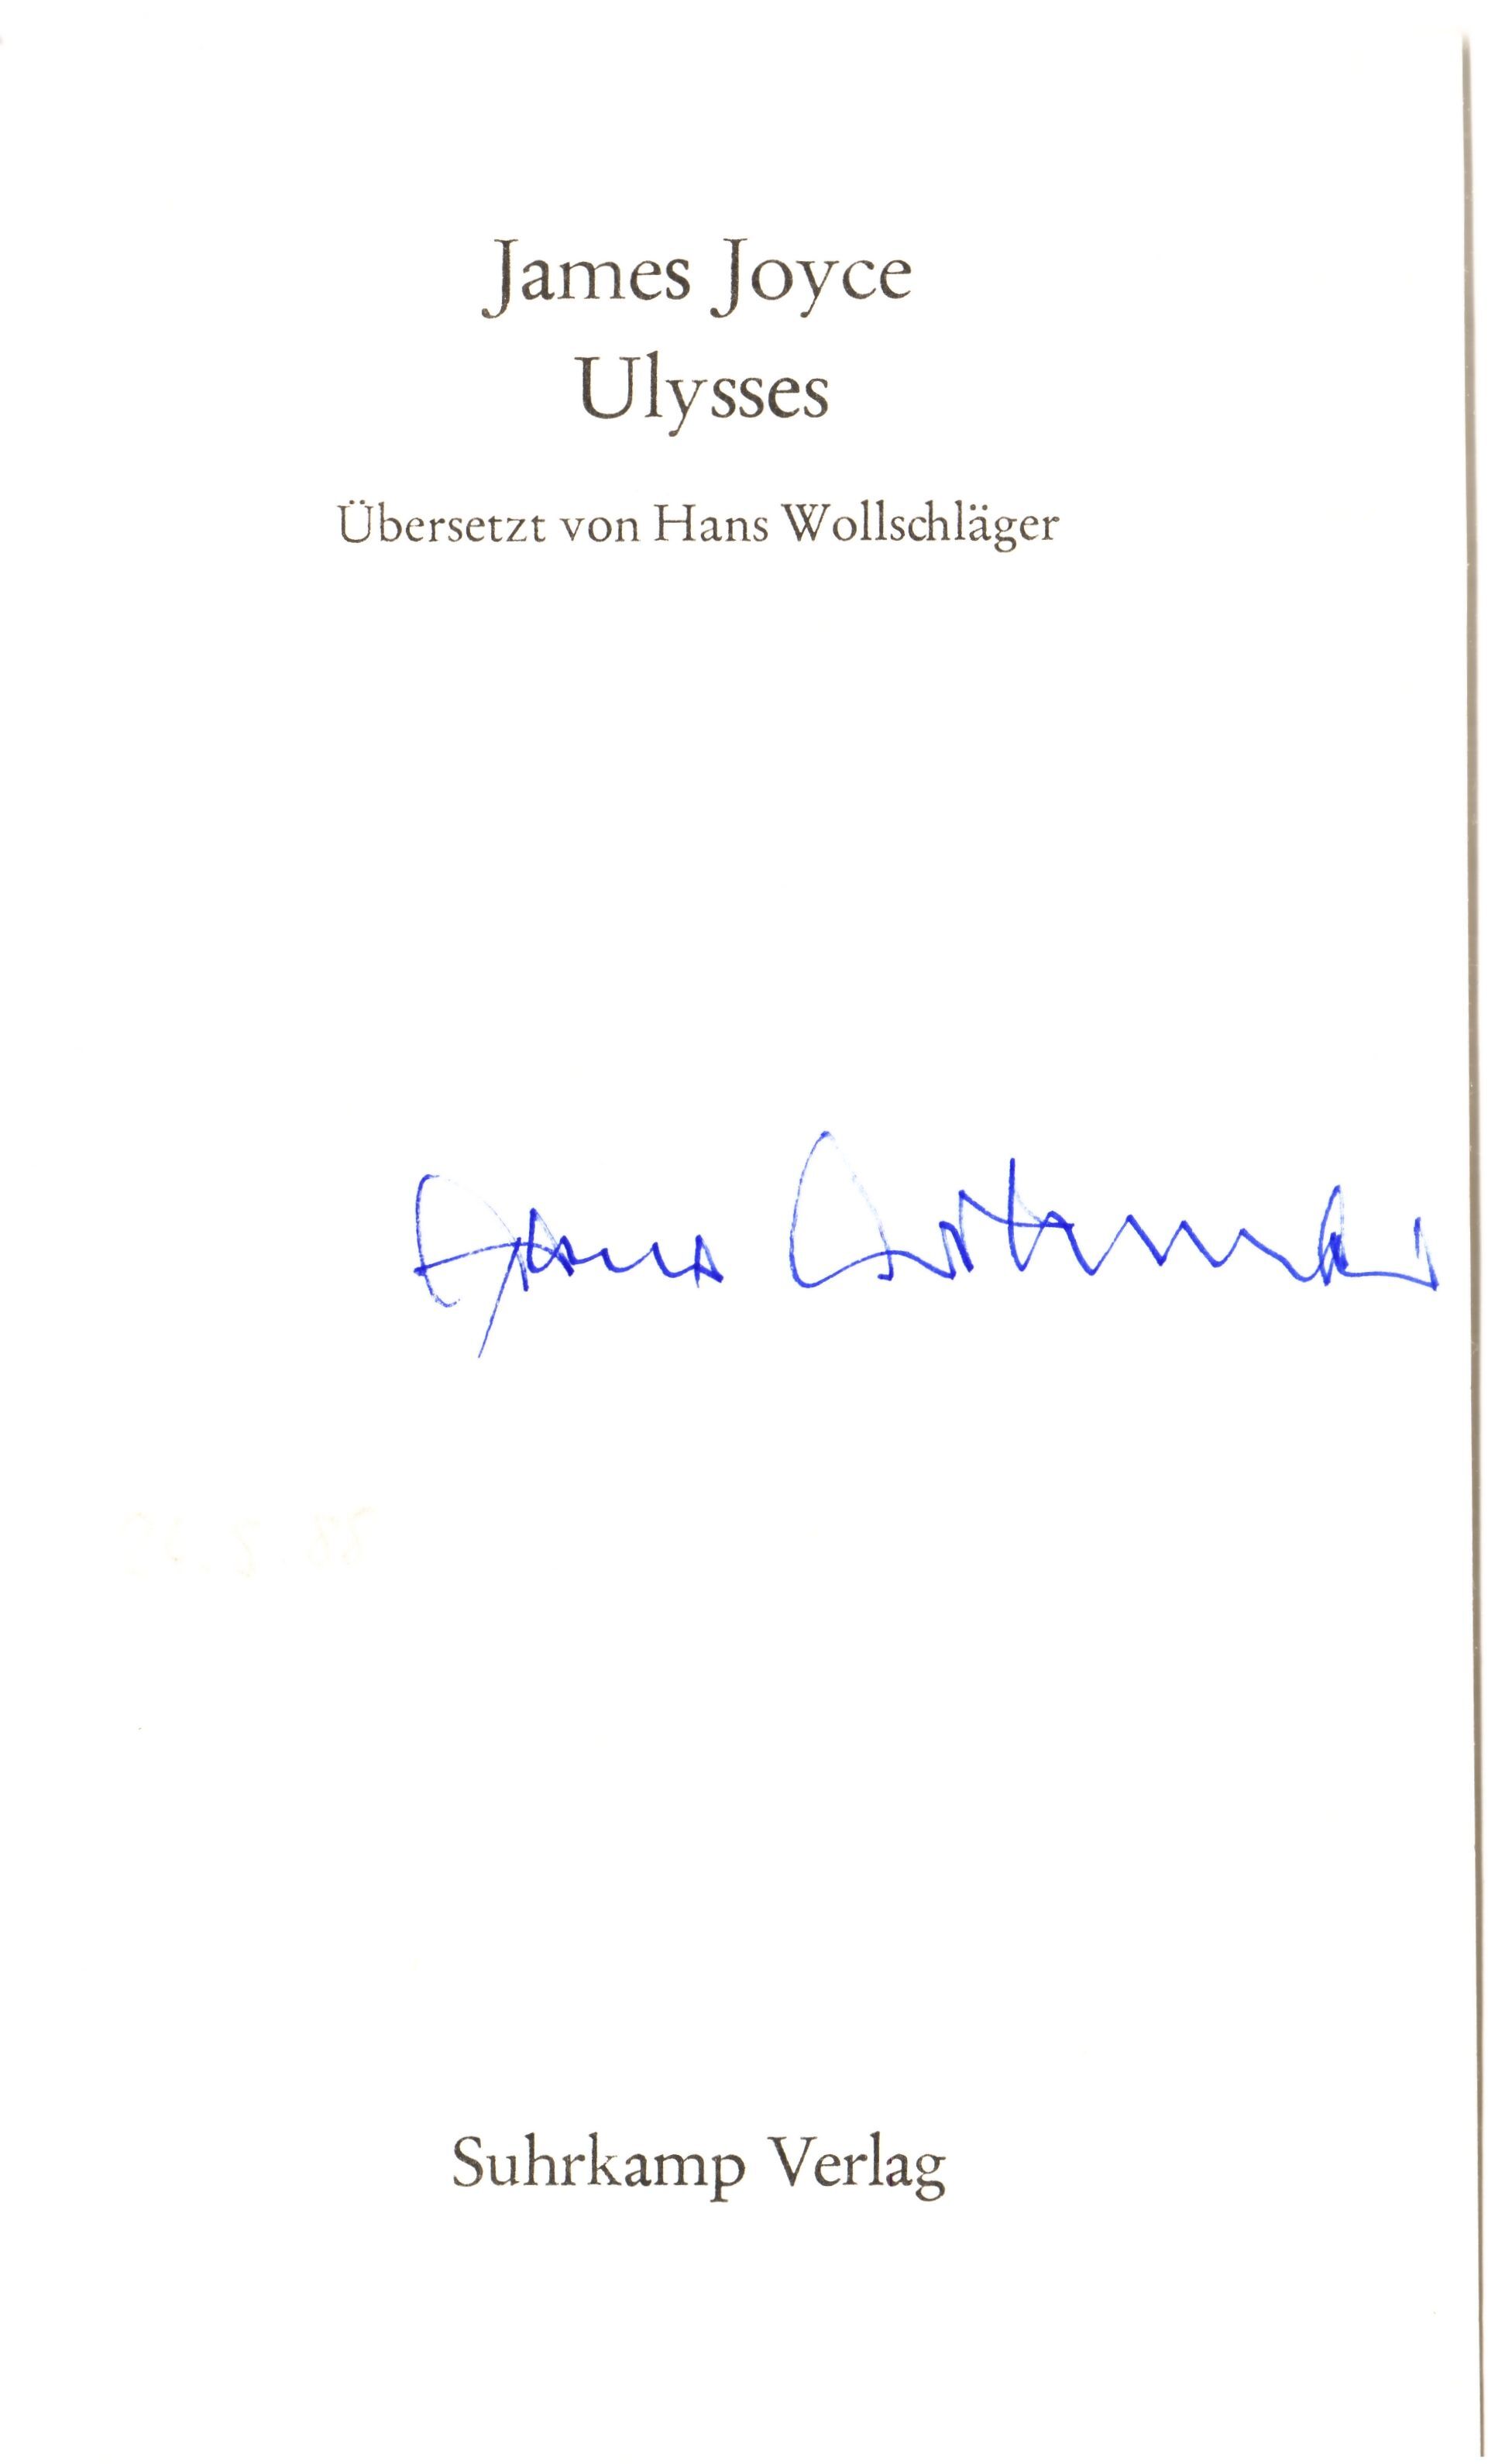
Signature of: hans wollschläger